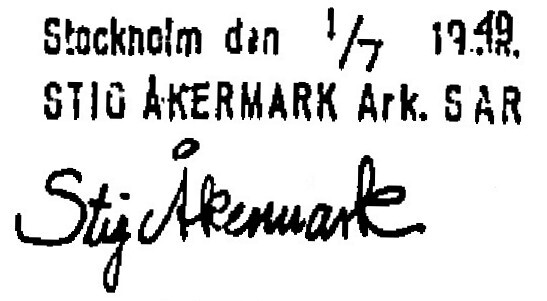
Signature of: stig åkermark